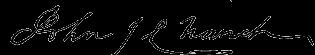
Signature of: john j chanche